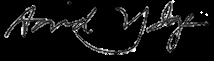
Signature of: david ige